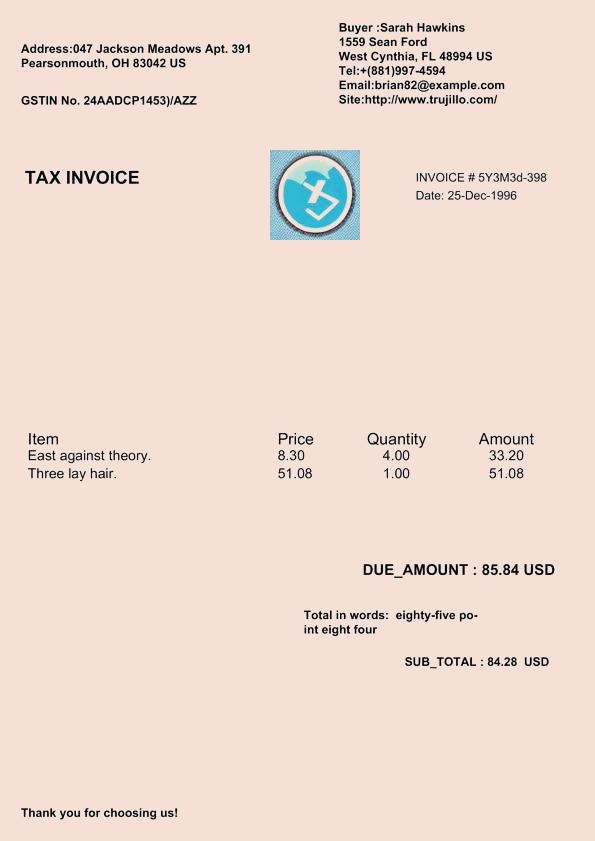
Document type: Invoice